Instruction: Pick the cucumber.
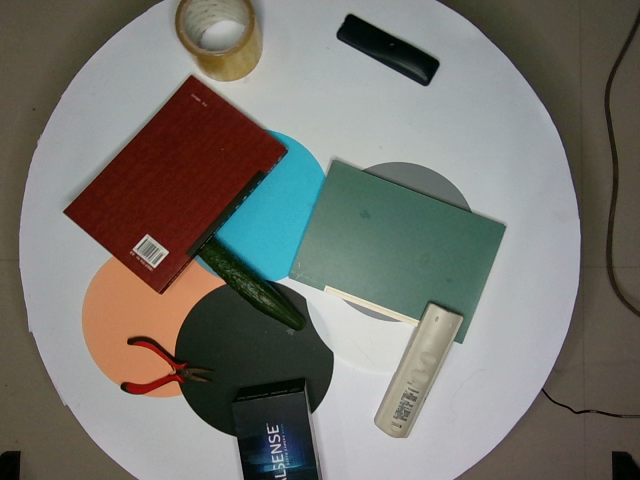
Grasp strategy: vertical